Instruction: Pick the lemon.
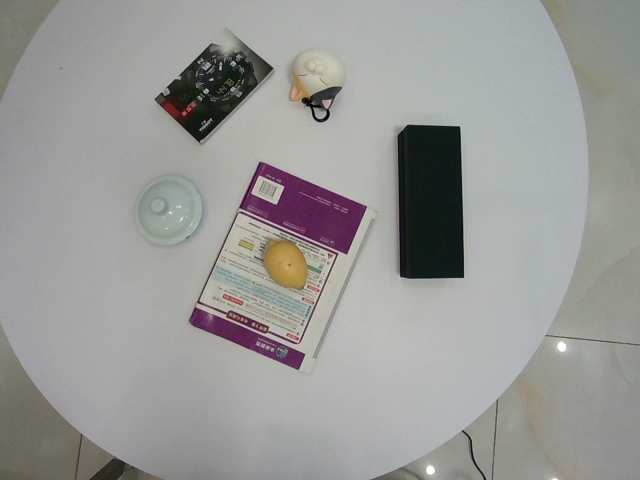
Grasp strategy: vertical